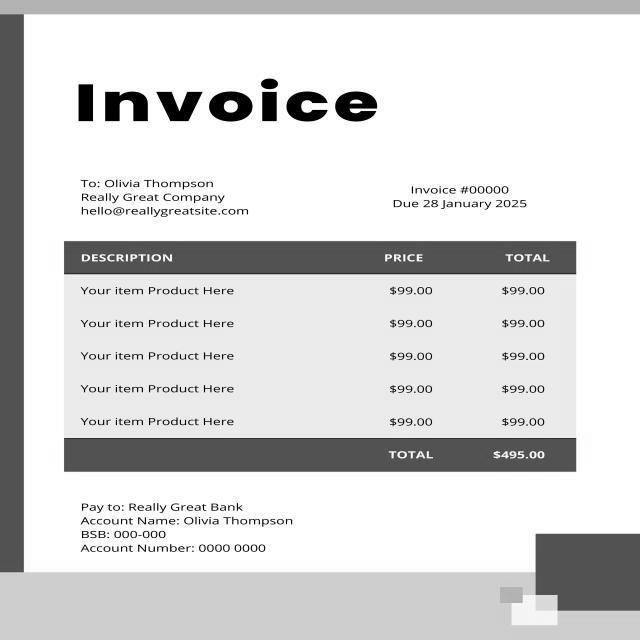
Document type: Invoice